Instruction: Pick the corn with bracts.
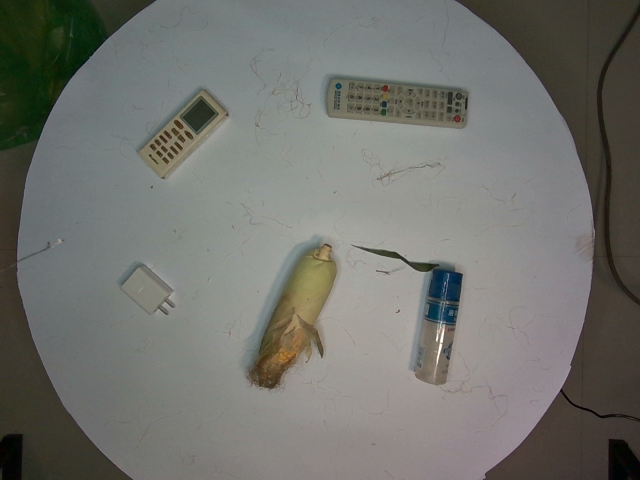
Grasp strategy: vertical